Question: What are the imaging findings?
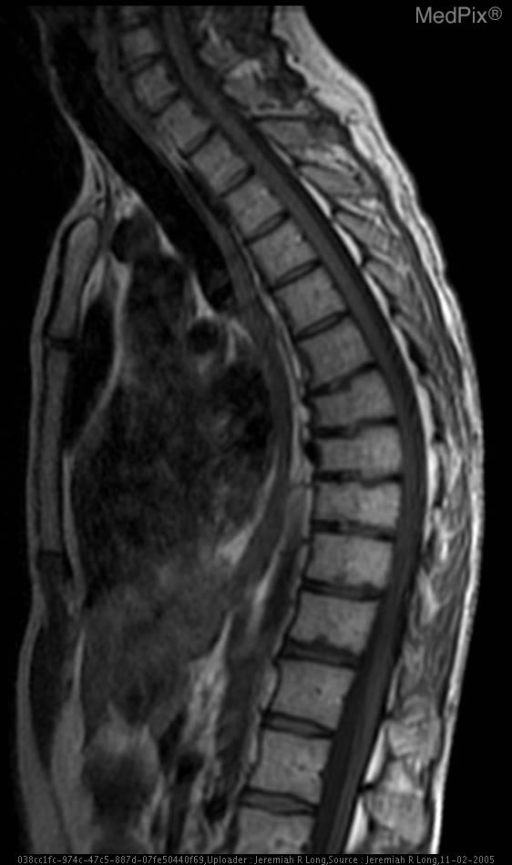
Answer: The imaging shows Anterior wedge deformity of multiple contiguous thoracic vertebral bodies. T1 weighted image demonstrating anterior wedge deformity of multiple contiguous mid to lower thoracic vertebral bodies..